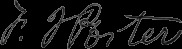
Signature of: fitz john porter